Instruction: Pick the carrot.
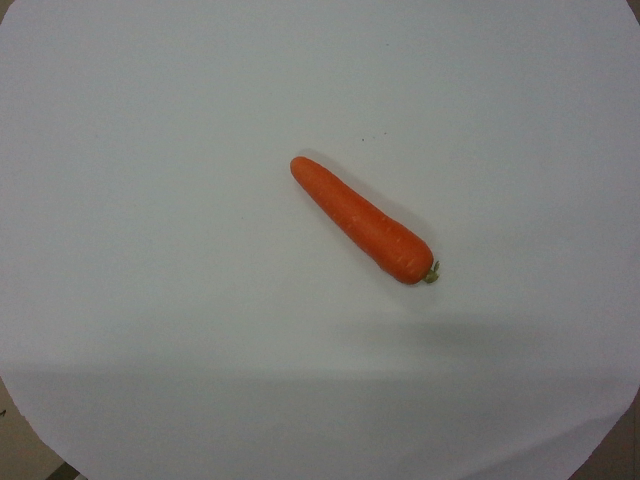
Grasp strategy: vertical